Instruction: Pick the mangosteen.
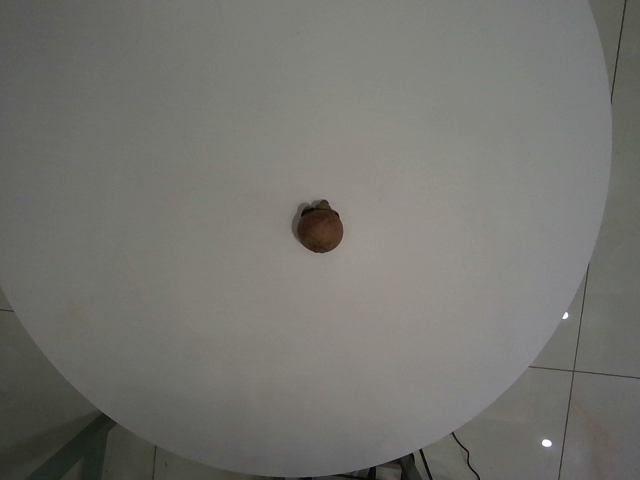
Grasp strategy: vertical